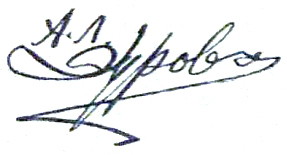
Signature of: anatoly durov